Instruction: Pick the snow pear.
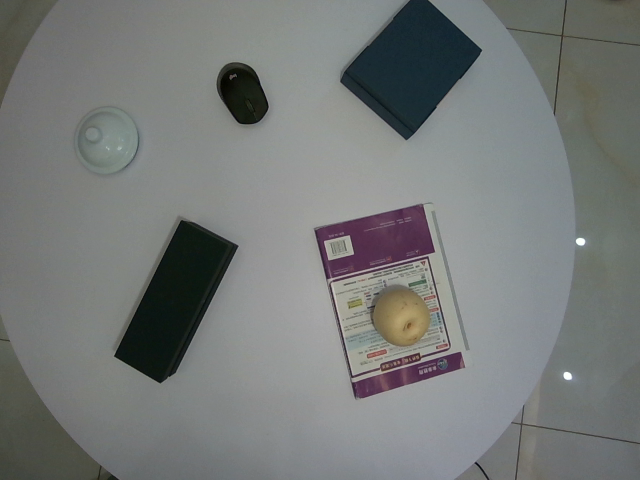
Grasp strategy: vertical